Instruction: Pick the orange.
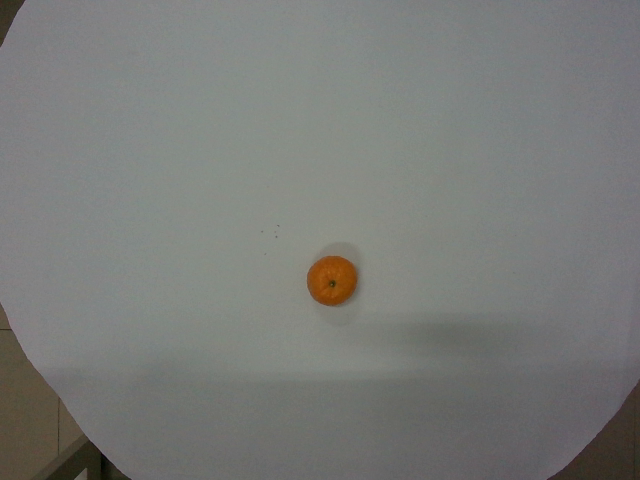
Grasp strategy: vertical